Question: What jurisdiction, city, or county is the document associated with?
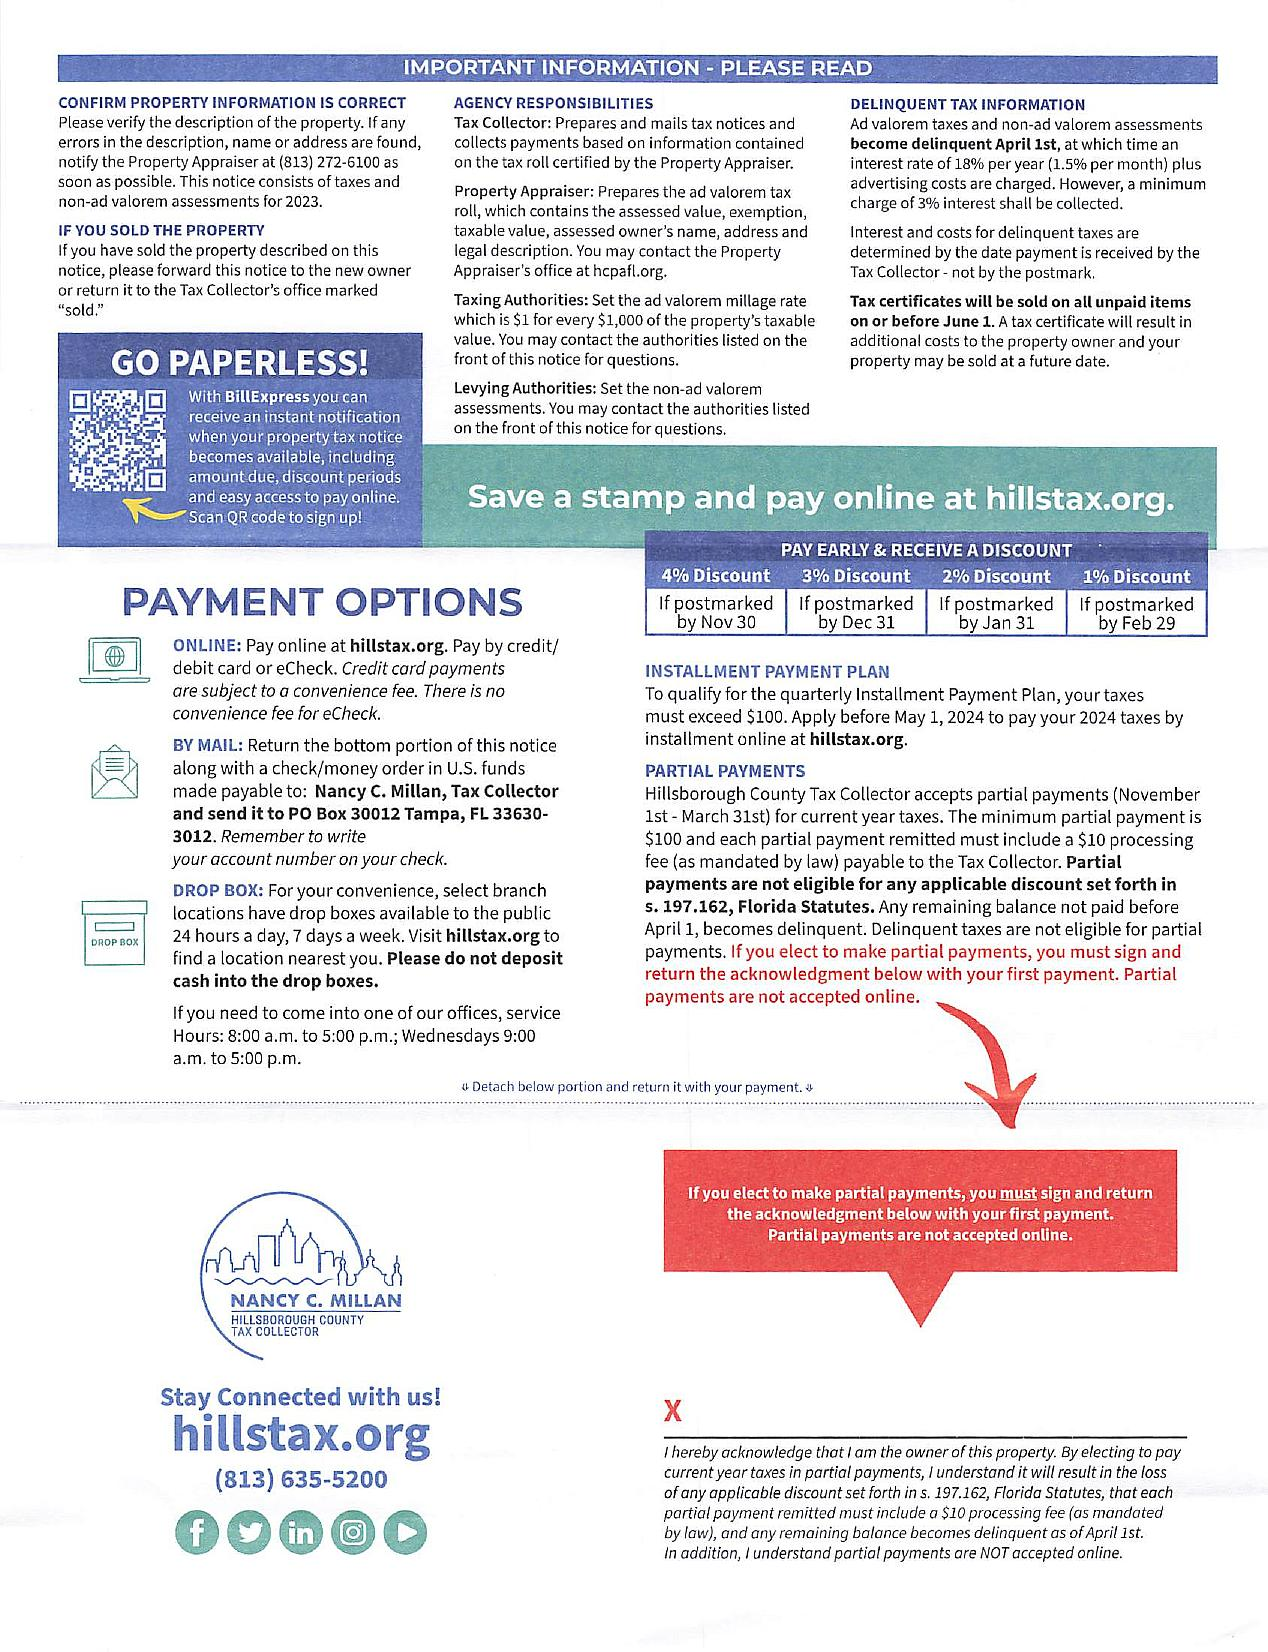
Answer: "Hillsborough County"